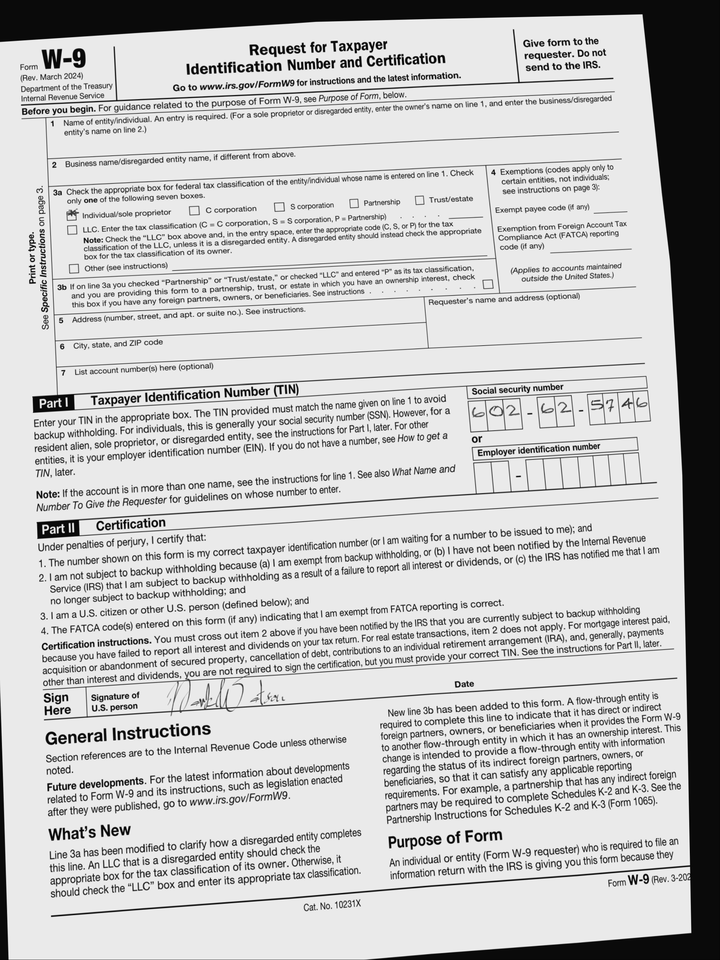
cbx: yes
ssn: 602625746